Question: What type of tax is indicated in the document, personal property or real estate?
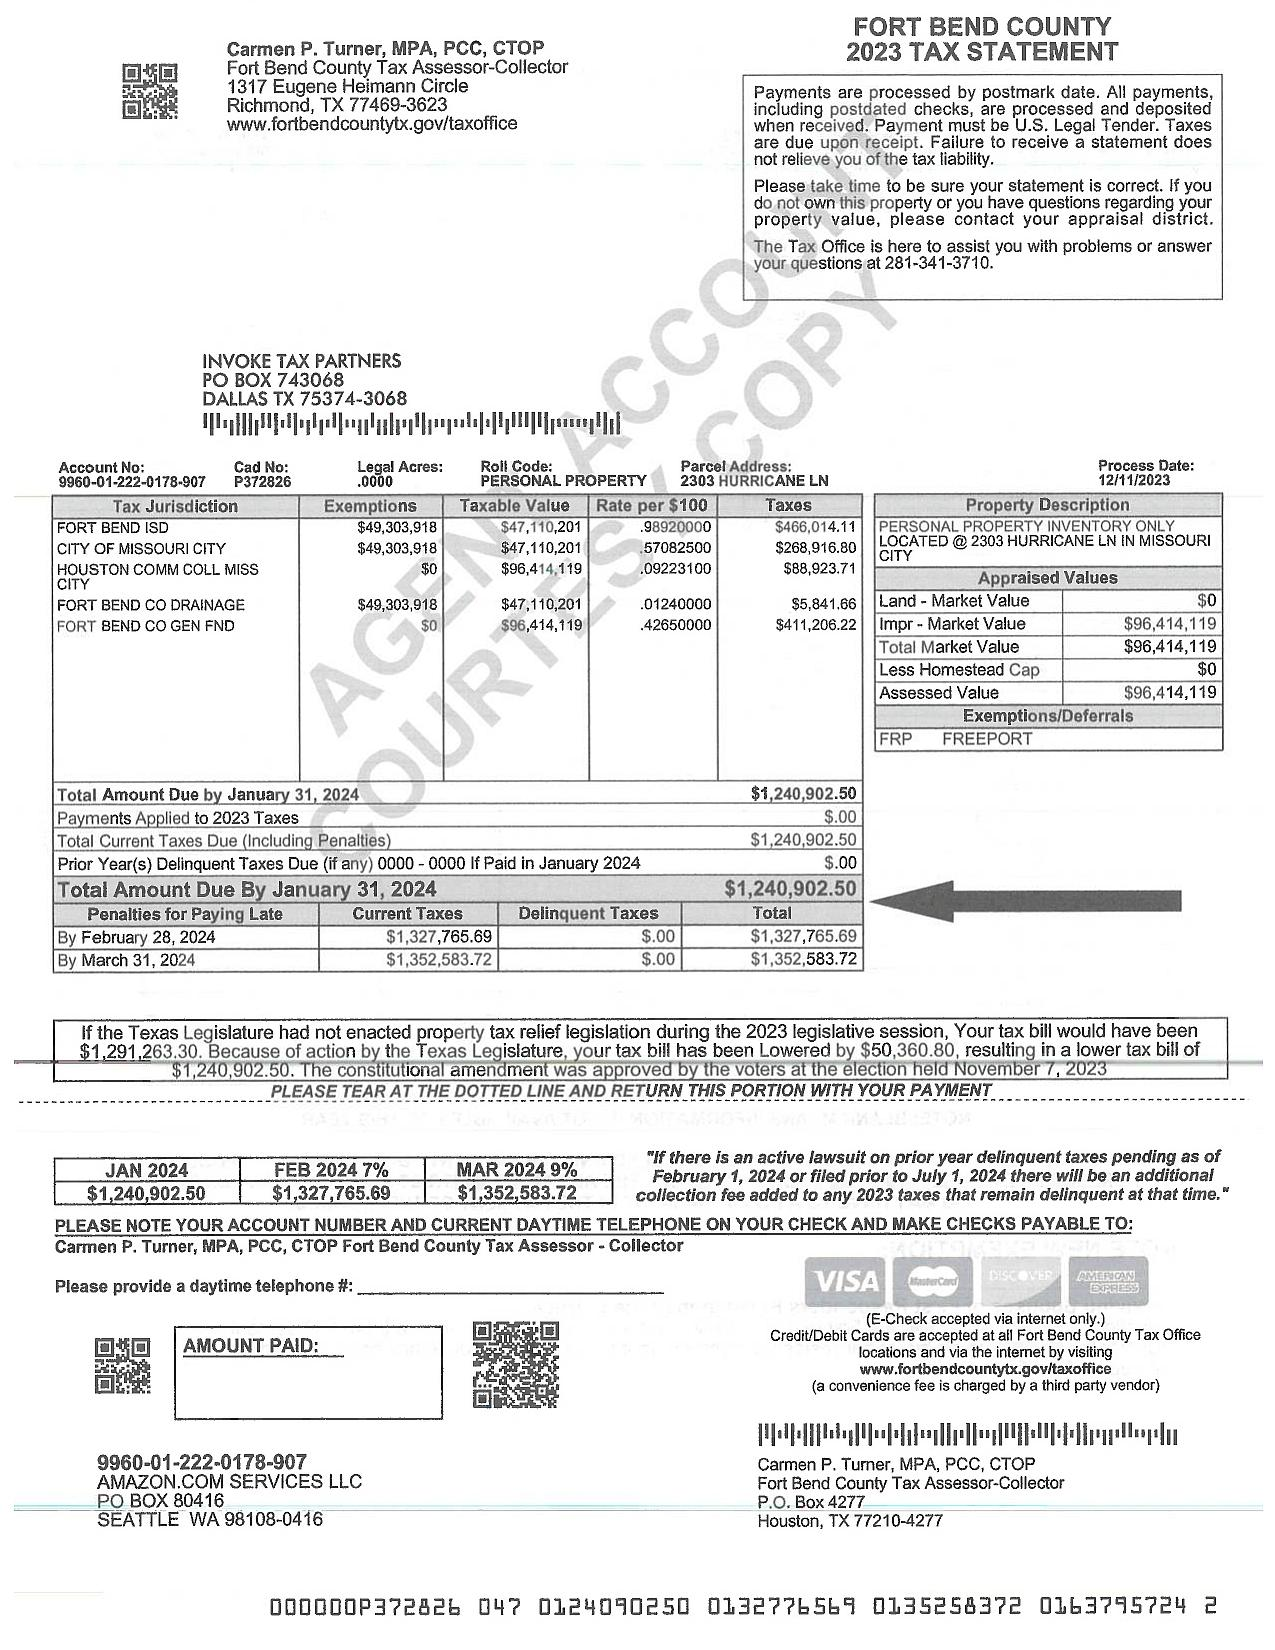
Answer: "Real Estate Tax"